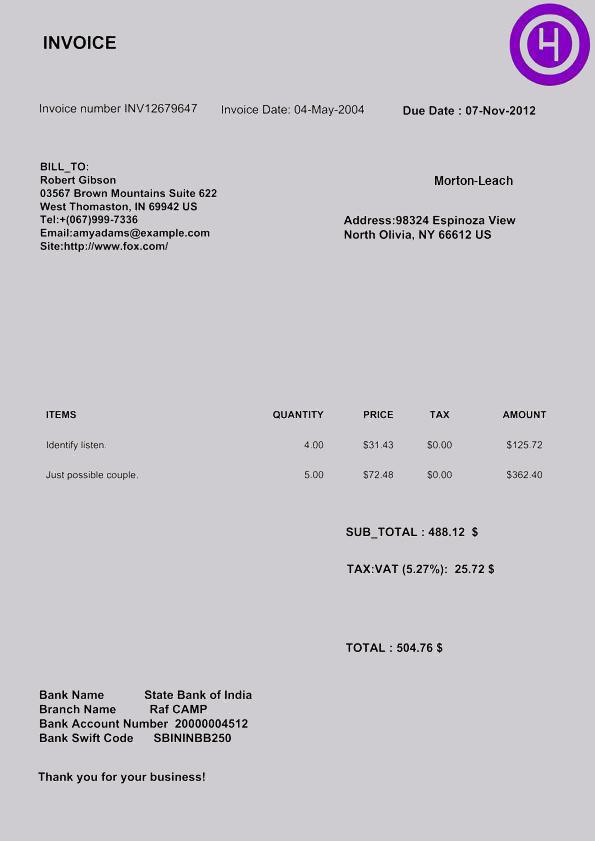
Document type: Invoice